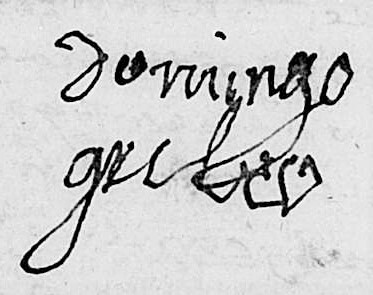
Signature of: domingo gribeo